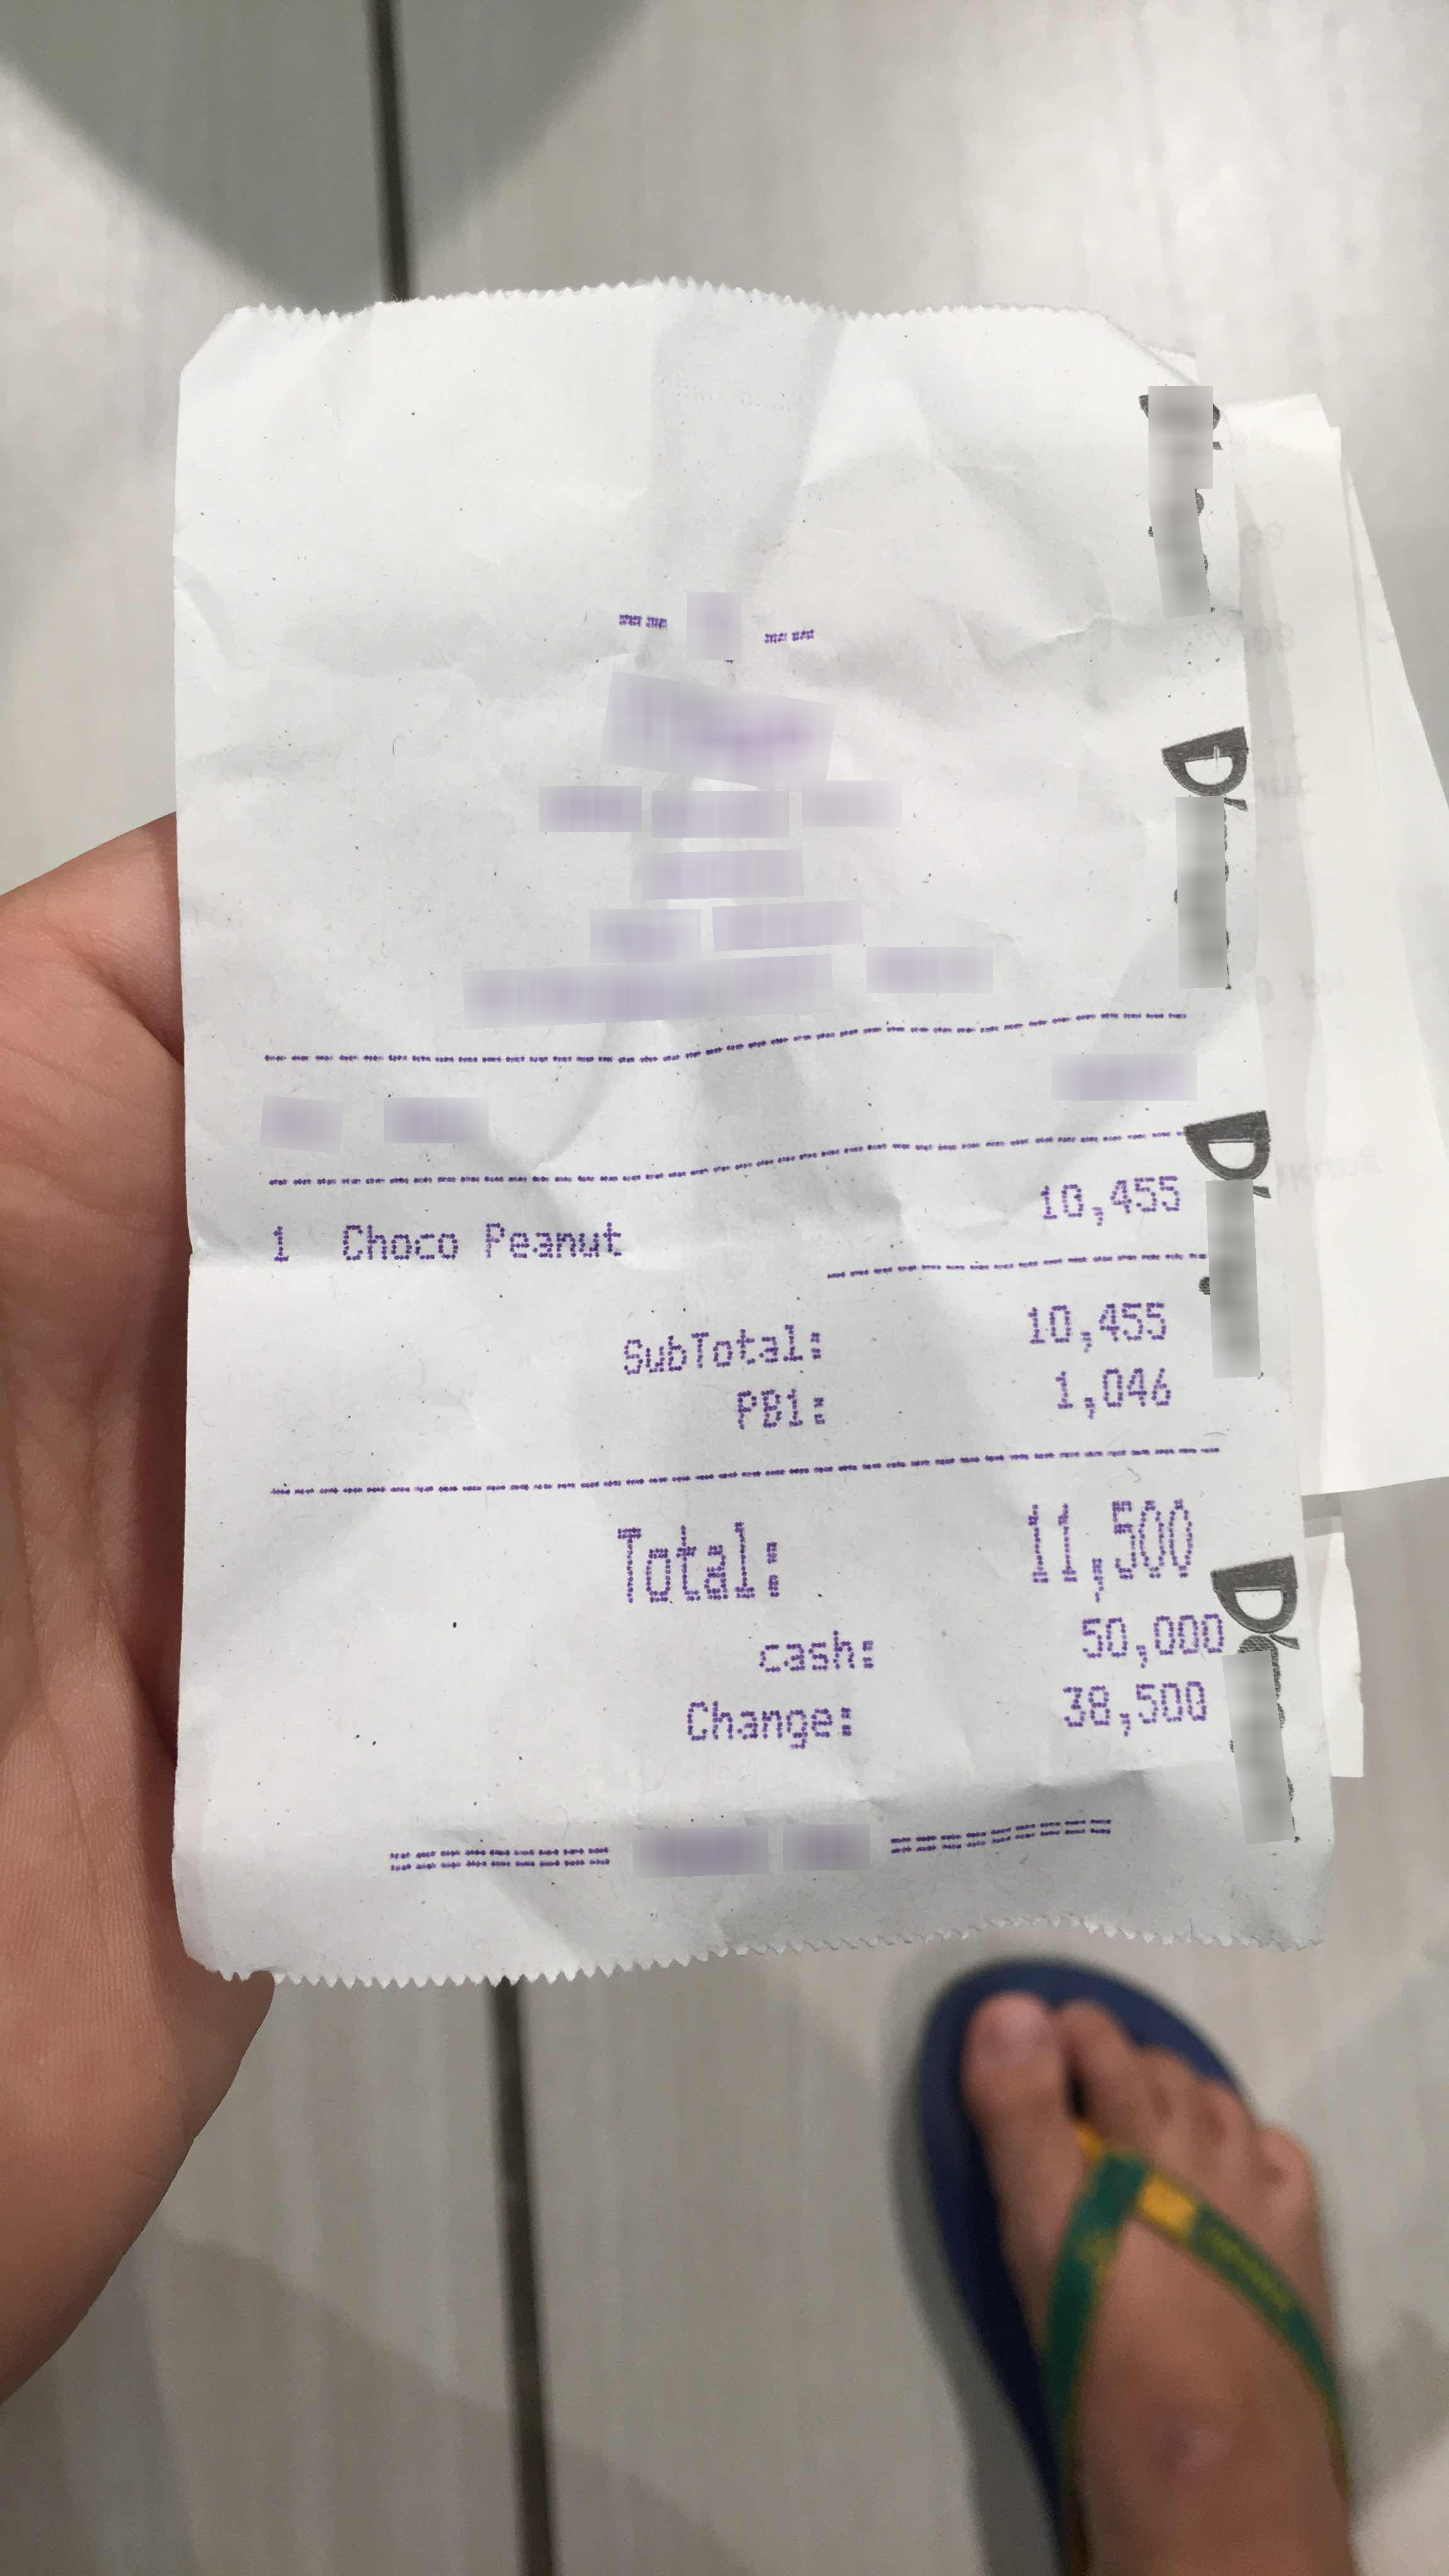
Number of items: 3
Subtotal: 10,455
Tax: 1,046
Total: 11,500
OCR text regions:
text: SubTotal:
text: 10,455
text: PB1:
text: 1,046
text: 1
text: Choco
text: Peanut
text: 10,455
text: Total:
text: 11,500
text: cash:
text: 50,000
text: Change:
text: 38,500